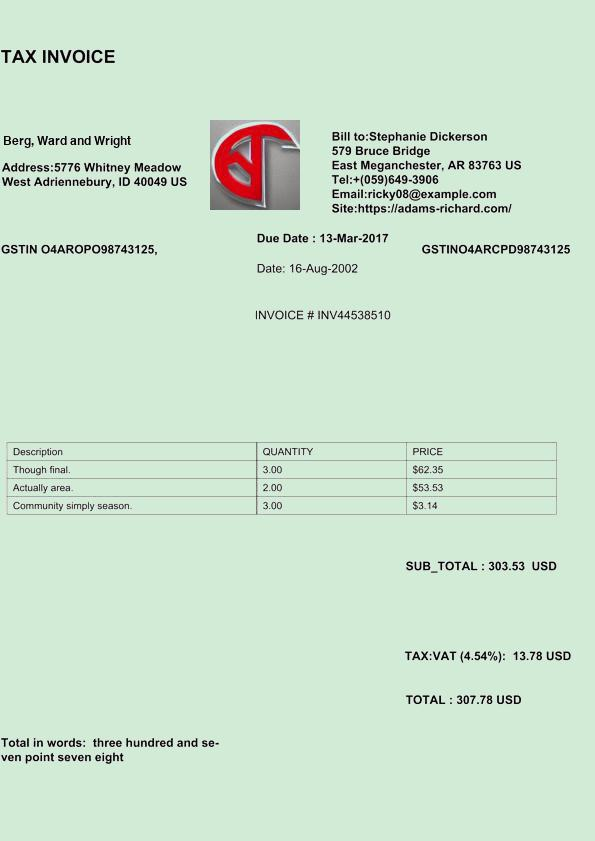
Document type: Invoice